Can you pull out the amount in words, numerical amount, payee's name, date of the cheque, and the bank's name from the image?
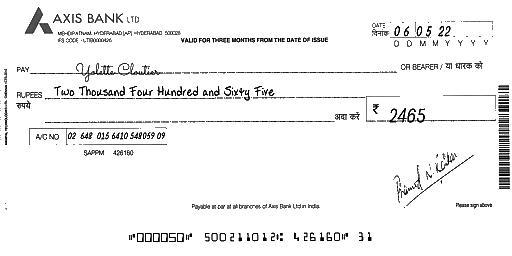
amt_in_words: Two Thousand Four Hundred and Sixty Five
amt_in_figures: 2465
payee_name: Yolette Cloutier
bank_name: AXIS BANK
cheque_date: 06/05/22